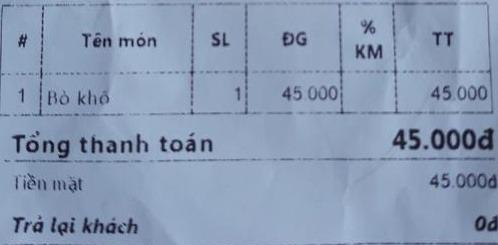
<table>
<tr>
<th>#</th>
<th>Tên món</th>
<th>SL</th>
<th>ĐG</th>
<th>% KM</th>
<th>TT</th>
</tr>
<tr>
<td>1</td>
<td>Bò khô</td>
<td>1</td>
<td>45.000</td>
<td></td>
<td>45.000</td>
</tr>
</table>

Tổng thanh toán 45.000đ
Tiền mặt 45.000đ
Trả lại khách 0đ